Question: Describe the condition in detail:
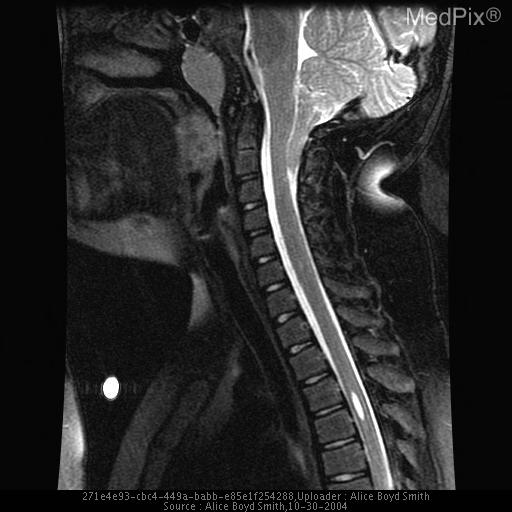
Answer: The disease is discussed as: The term cephalocele refers to a defect in the skull and dura with extracranial extension of intracranial structures.  The term encephalocele refers to herniation of both brain tissue and meninges through the skull defect, whereas the term meningocele refers to herniation of the meninges only.  Both the skull defect and herniation are more common in the midline.

Most encephaloceles are easily recognized by the clinician.  On initial examination, the patient has a large midline extracranial mass that is soft to palpation.  In patients with obvious masses such as these, the imaging study is obtained to look for associated brain anomalies that may alter the child's prognosis.  An example of such an associated anomaly is shown in Films .3 - .6.  This patient with a large frontal encephalocele also has agenesis of the corpus callosum and multiple gray matter heterotopias in the subependymal region.  The absence of the corpus callosum can be detected on both the sagittal images by the absence of the corpus on the midline image and on the axial images by the characteristic shape of the frontal horns and the parallel lateral ventricles.

Another reason to obtain imaging studies in patients with encephaloceles is to look for the location of the major vascular structures of the brain.  Particularly, because most encephaloceles are in the midline, the torcula and the superior sagittal sinus are crucial structures that must be located.  In Films .7 - .9, a parietal encephalocele is shown.  This case has two very important findings.  The first is the deformity of the brain in the region of the encephalocele.  Notice how the midbrain and cerebellum are stretched toward the calvarial defect.  This stretching results from the pulsations of the brain causing it to be pushed out of the calvarial defect.  The immature brain (before myelination) is very soft and easily deformed.  Therefore it can be molded into just about any shape.  It is common to see this sort of stretching of brain toward the skull defect in patients with encephaloceles.  The other important feature of this case is the position of the superior sagittal sinus.  On sequential coronal films, going from front to back, the sagittal sinus can be visualized in its entirety in relation to the encephalocele.  Arrows point to the sinus as it courses within the most inferior and lateral aspect of the sac on the right.  Notice that the sinus would be outside of the calvarium if the calvarium were present.  More posteriorly, the torcula is high and the straight sinuses are seen to course steeply inferiorly within the walls of the tentorium cerebellum (arrows).  The steep leaves of the tentorium probably result from the same process that causes herniation of the midbrain and cerebellum into the calvarial defect.

Special mention should be made of sphenoidal and fronto-nasal encephaloceles because they are often clinically occult at birth.  A high index of suspicion is necessary to make the diagnosis of encephalocele in adolescents and young adults who present with nasal or nasopharyngeal masses.